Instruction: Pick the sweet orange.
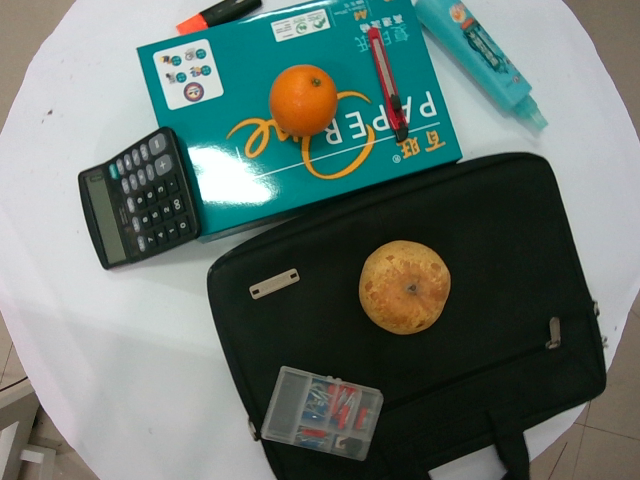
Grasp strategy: vertical